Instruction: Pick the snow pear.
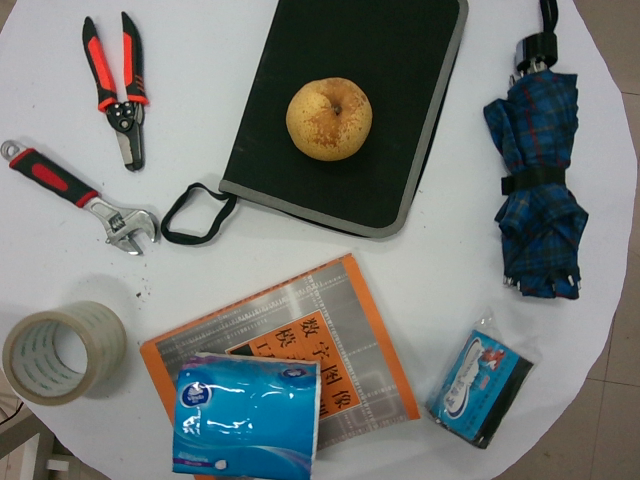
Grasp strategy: vertical